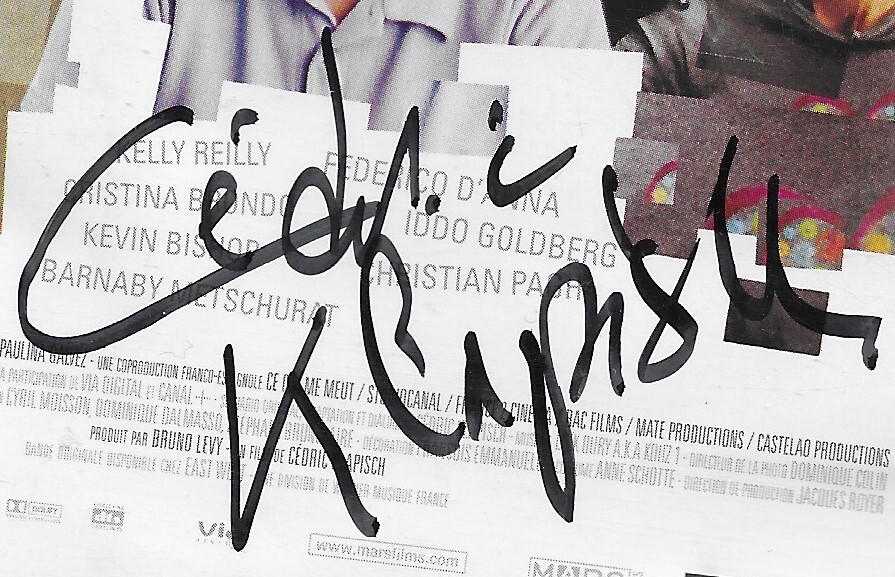
Signature of: cédric klapisch